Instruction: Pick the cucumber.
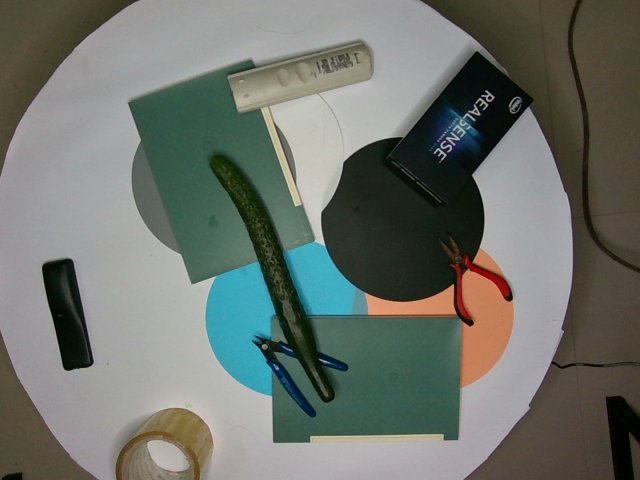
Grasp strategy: vertical